Question: Talk about the condition:
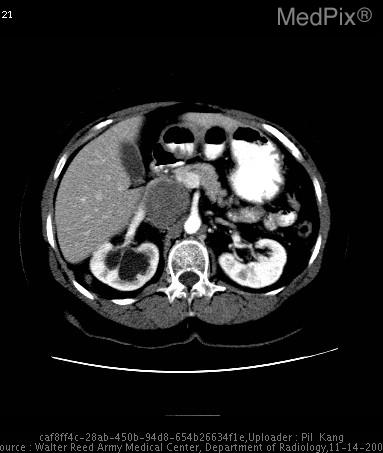
Answer: The disease is discussed as: Leiomyosarcoma is the second most common primary retroperitoneal tumor in adults, and it is the most common venous neoplasm. This entity shows three growth patterns: 1) extravascular (62%), 2 intravascular (5%), and 3) both (33%). The clinical manifestations are: 1) large abdominal mass; symptoms consistent with venous thrombosis/Budd Chiari syndrome.  The most common radiologic feature is a large, partially necrotic soft-tissue mass in the retroperitoneum with or without extension into the inferior vena cava. Computed tomography and magnetic resonance imaging typically show a nonfatty, necrotic retroperitoneal mass and a vascular component when it is present.

In this case, the tumor exhibited both extravascular and intravascular growth patterns, with a couple of images demonstrating a "beak sign" with both the IVC and the left renal vein strongly suggesting the origin as being from the IVC itself.

Treatment of choice is surgical excision.  Long-term prognosis is usually poor.